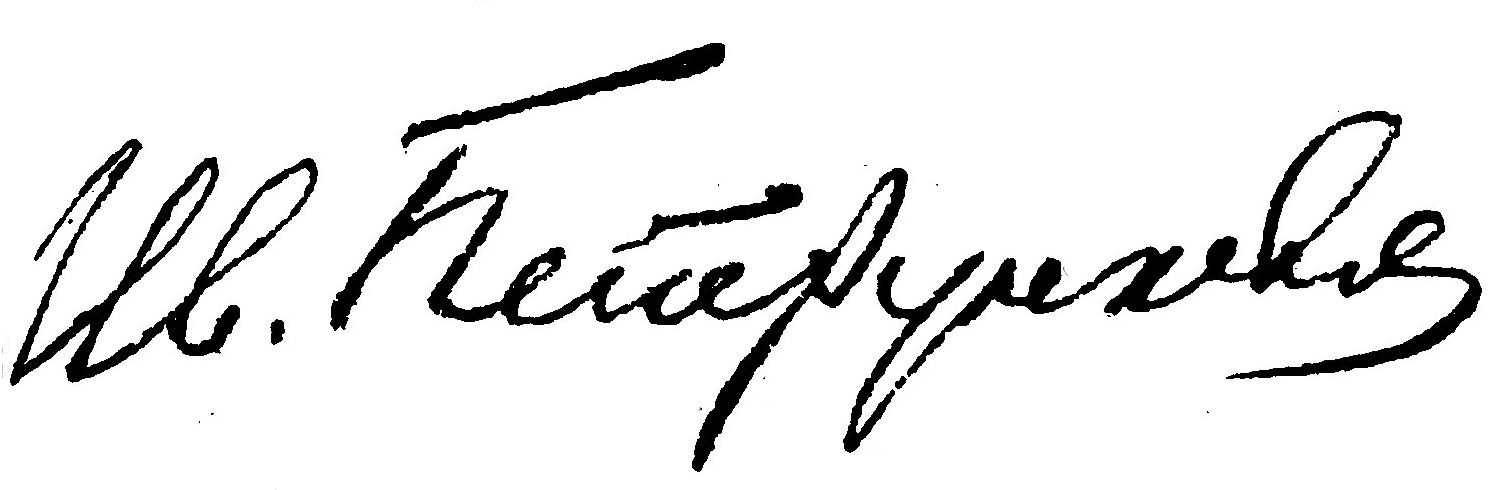
Signature of: ivan petrunkevitj